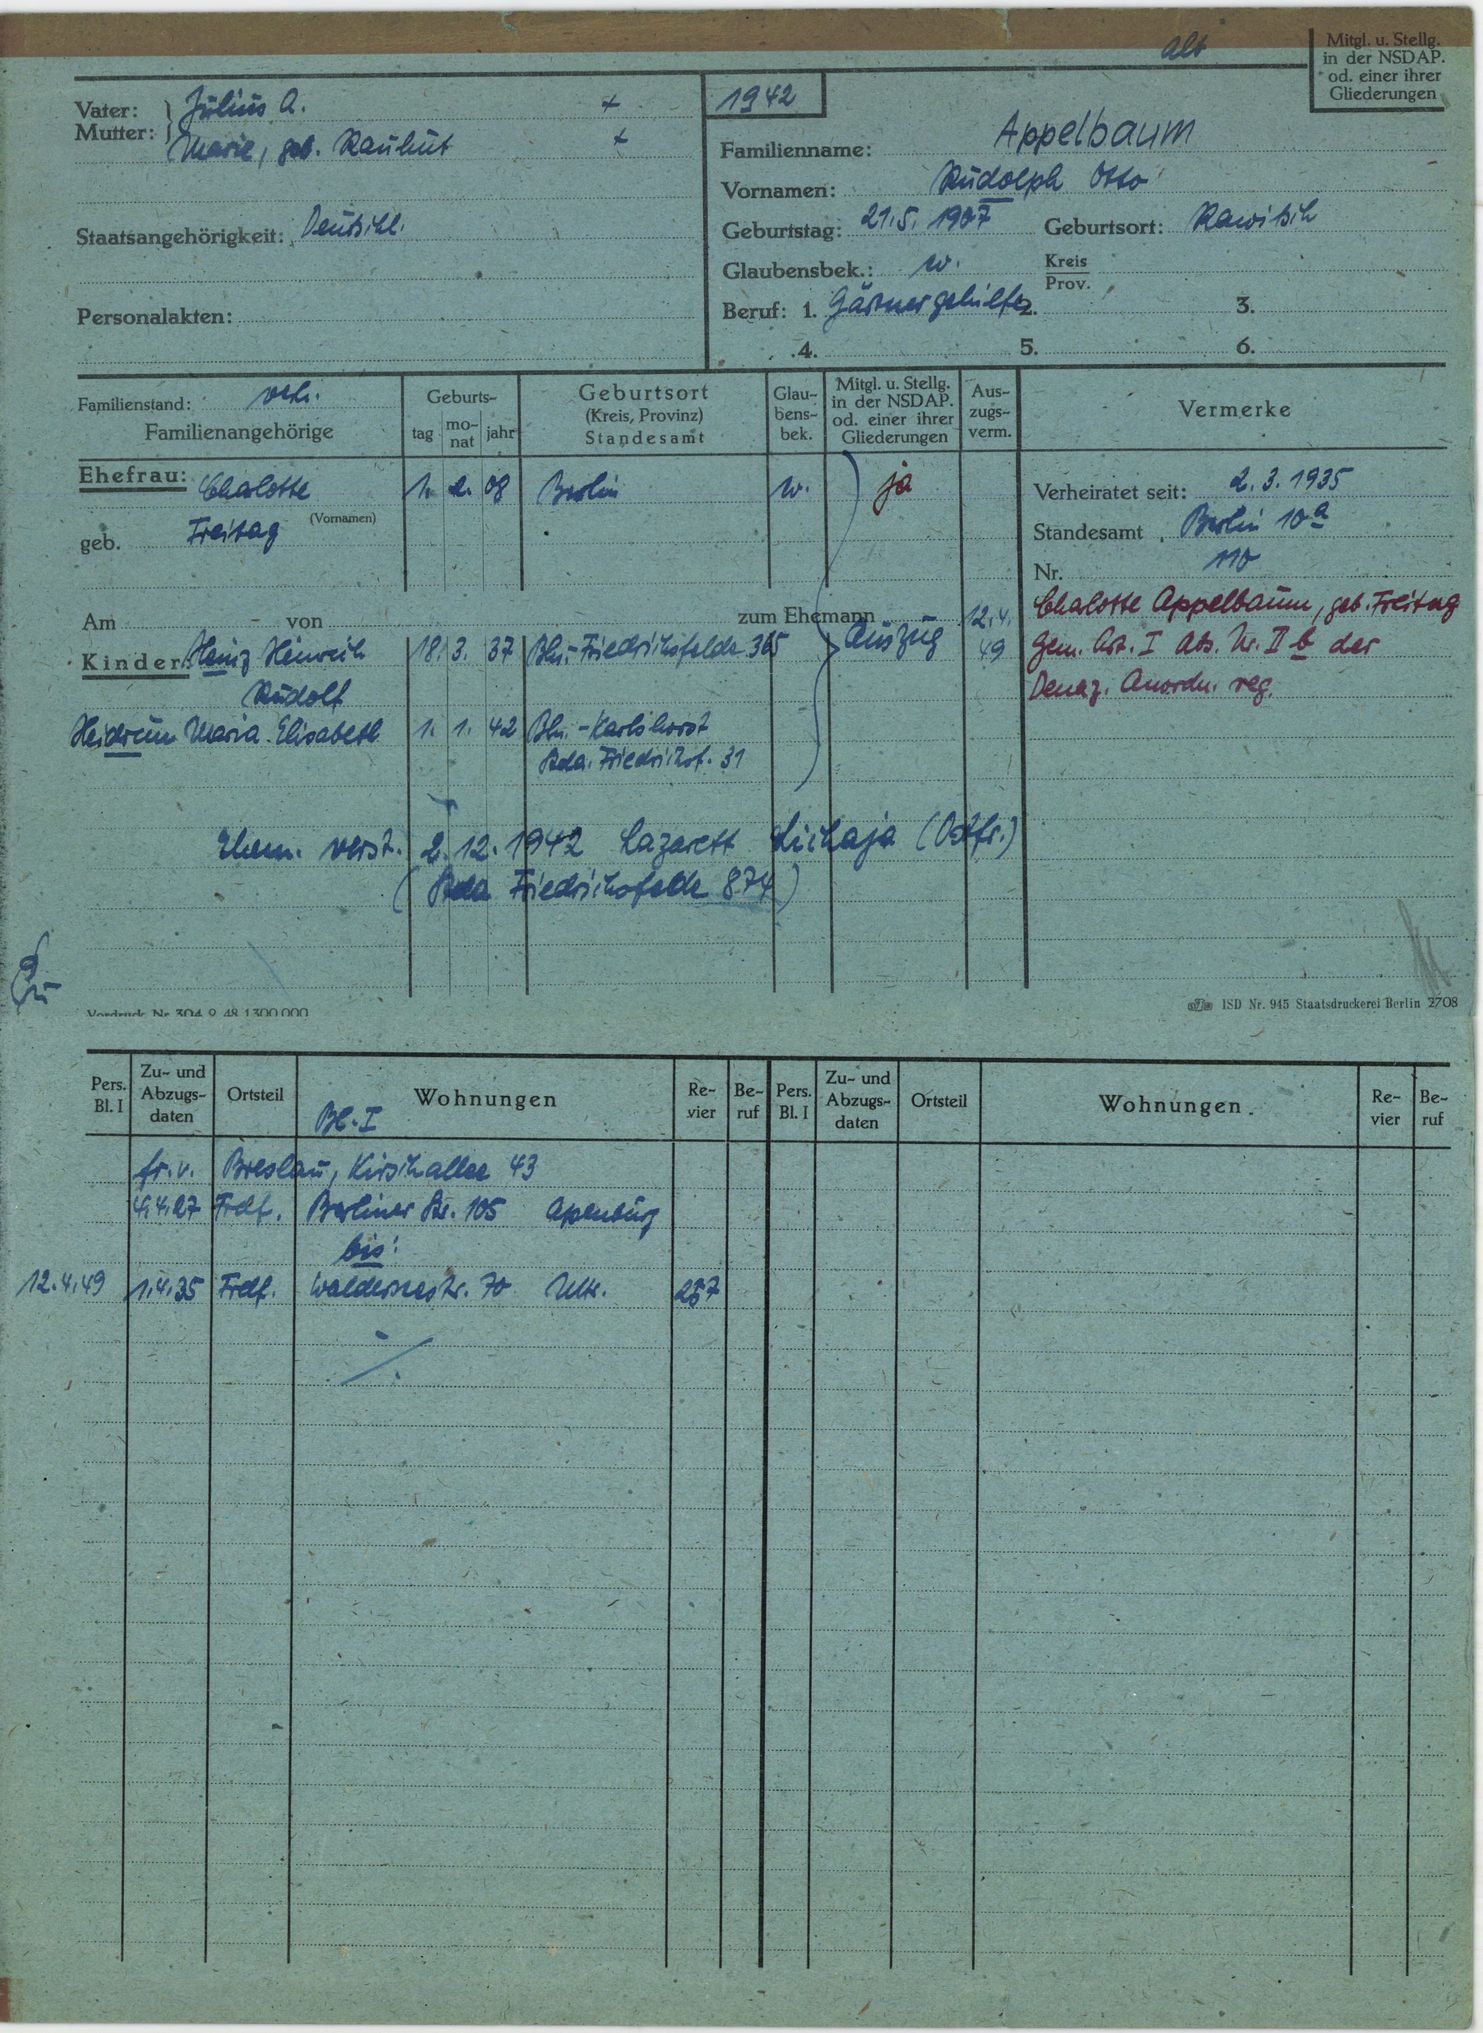
Appelbaum